Question: What jurisdiction, city, or county is the document associated with?
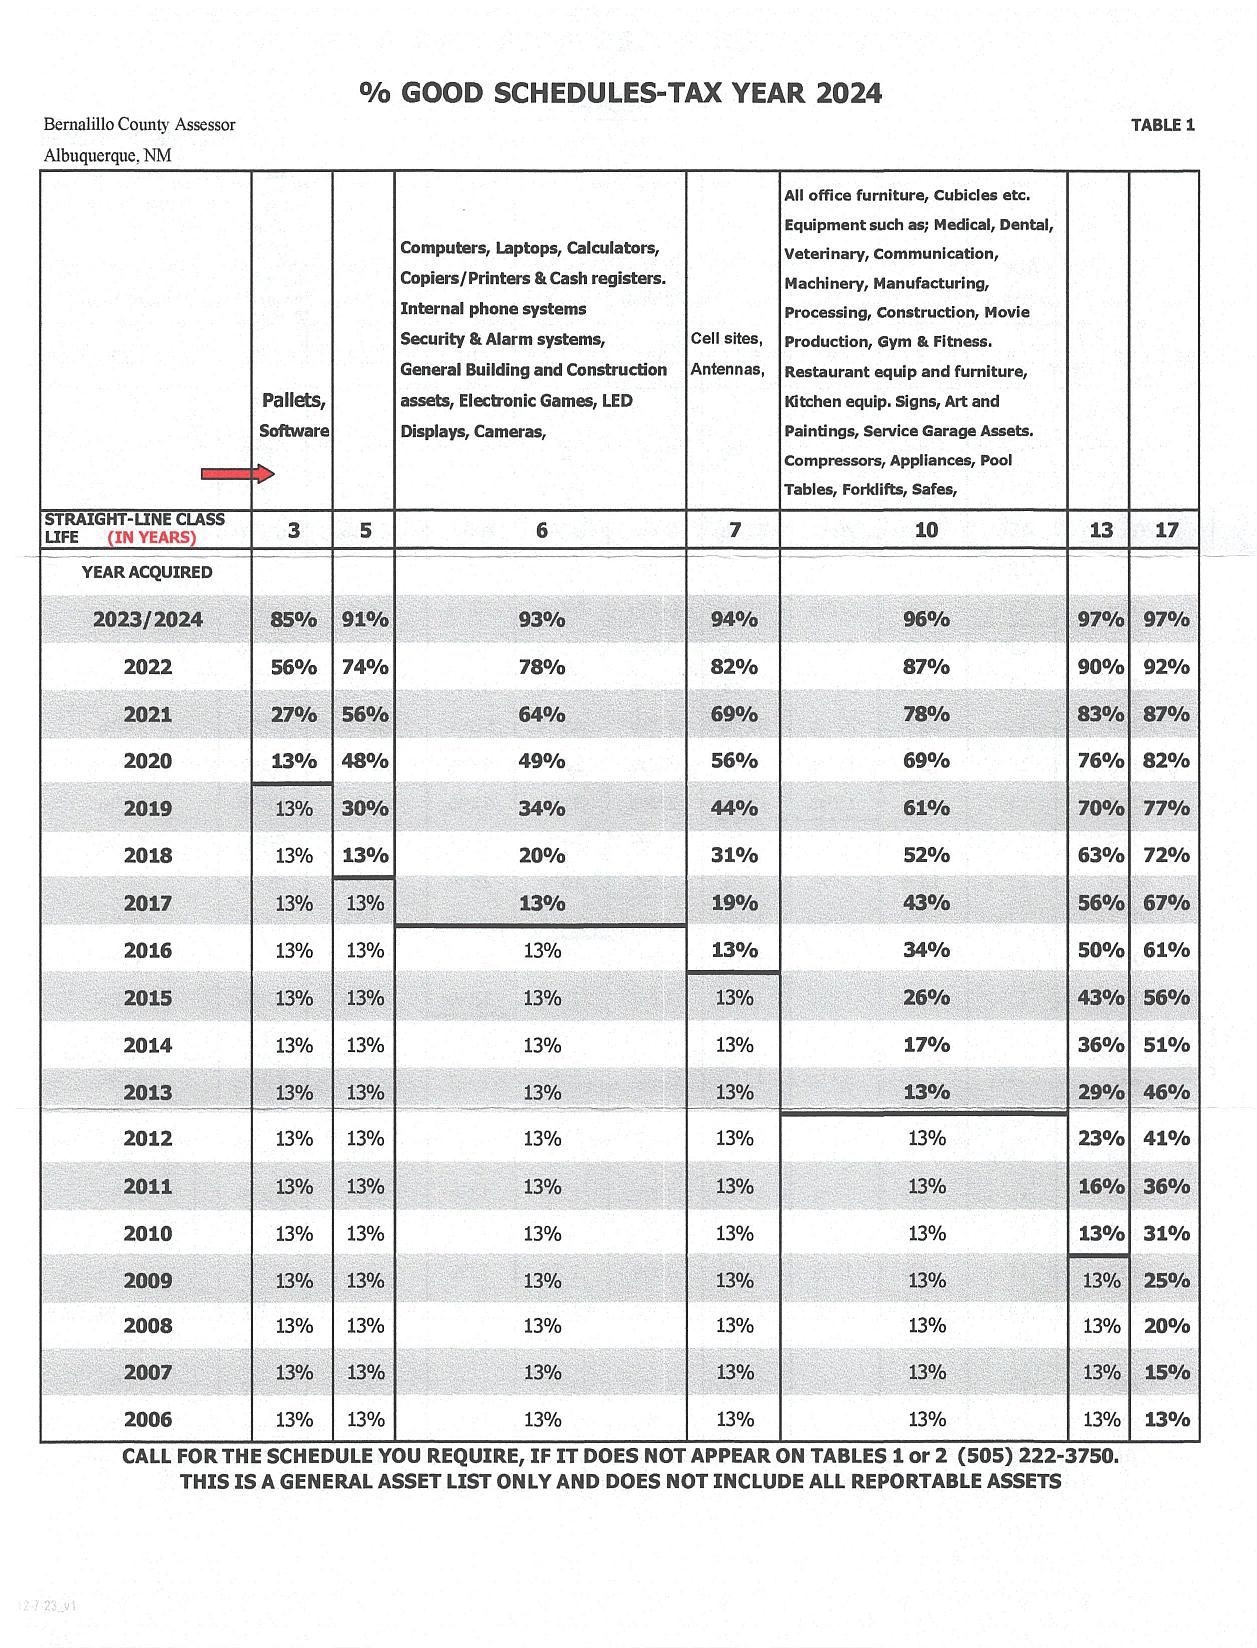
Answer: "Bernalillo County"